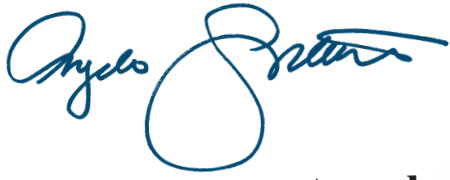
Signature of: angelo santabarbara